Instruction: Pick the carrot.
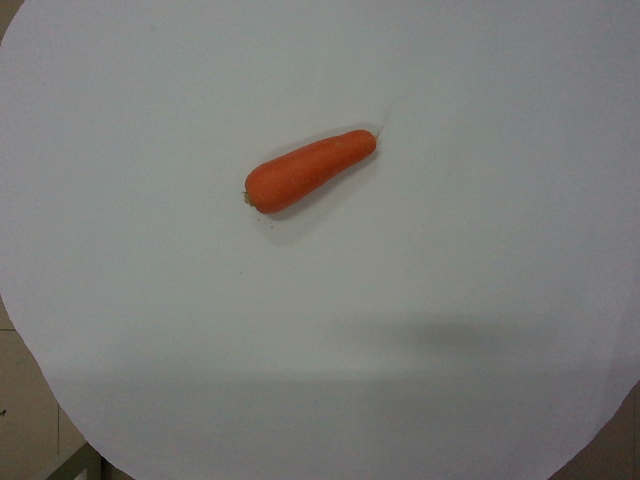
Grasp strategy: vertical